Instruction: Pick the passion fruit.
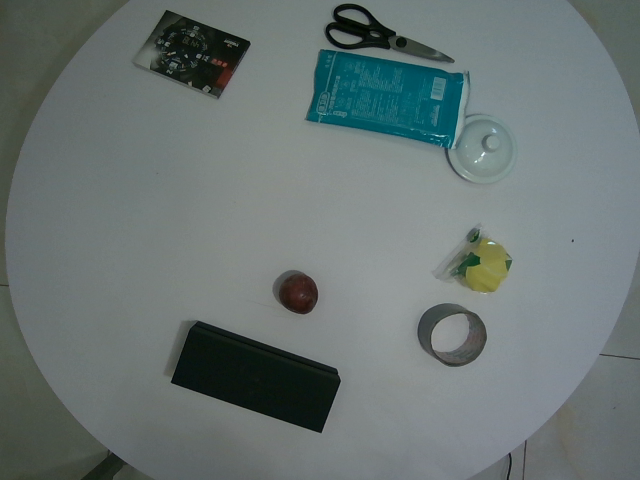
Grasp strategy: vertical